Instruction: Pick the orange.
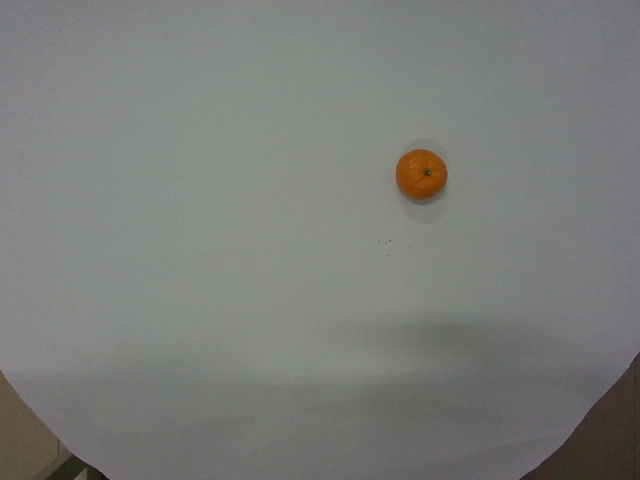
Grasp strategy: vertical